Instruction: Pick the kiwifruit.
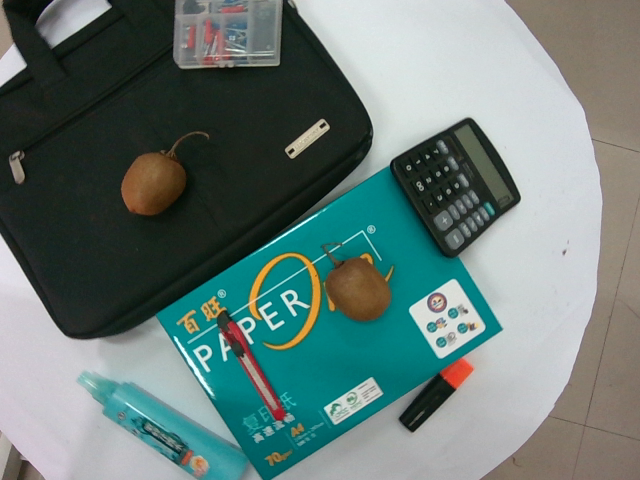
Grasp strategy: vertical